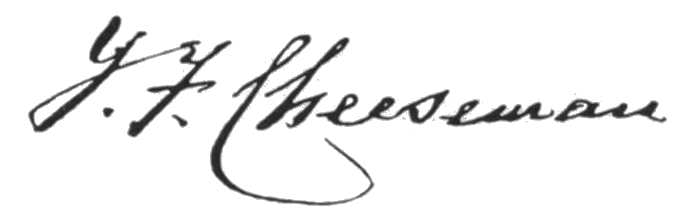
Signature of: thomas frederick cheeseman